Question: Explain the disease:
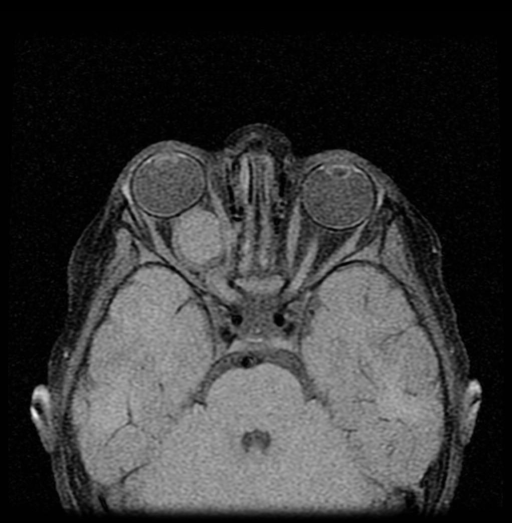
Answer: The disease is discussed as: The pediatric patient presenting with proptosis should always make the clinician think of rhabdomyosarcoma. Although this tumor accounts for only about 10% of all orbital tumors, it is the most common primary malignancy of the orbit and is rapidly progressive and destructive. For this reason, children with proptosis, decreased vision, or ptosis should promptly be imaged with either CT or MRI (CT is better to evaluate for bony invasion of rhabdomyosarcoma) to evaluate for a mass suspicious for rhabdomyosarcoma.

Other masses in the differential include orbital cysts (which are the most common orbital mass and generally benign), vascular lesions, neurogenic tumors as listed above, and metastatic disease (of which, neuroblastoma is the most common malignancy to metastasize to the orbit). Cysts of the orbit are by far the most common, with dermoid and epidermoid cysts accounting for about 30-46% of all orbital masses; vascular lesions account for about 15%; neurogenic tumors and metastatic tumors both account for about 2-3% each.

This patient had an MRI series of the orbits done, revealing a retrobulbar mass and the findings listed above. With the mass continuous with the optic nerve and encapsulated by the optic nerve sheath, it makes the diagnosis of an optic nerve tumor much more likely than the other possible diagnoses in the differential. As the mass has meninges smoothly lining it and there is CSF visualized between the mass and the dura, the mass is most likely a part of the optic nerve—leading to the diagnosis of optic nerve glioma.

An optic nerve glioma is often a juvenile pilocytic astrocytoma of the optic nerve, which is a benign and usually slow growing tumor. ONG accounts for about 20% of neurogenic tumors in the orbit, there is possibly a mild predilection for females, and it usually presents by 8 years of age. The presenting signs and symptoms are typically slow progressing painless proptosis, visual loss, nystagmus, strabismus, and optic atrophy or edema. About 29% of cases are associated with Neurofibromatosis Type I—typically presenting with bilateral optic nerve gliomas. At the time of diagnosis, about 25-30% of gliomas involve only the intraorbital optic nerve, about 60-70% of gliomas involve the chiasm, of which about 40% have invaded surrounding structures.

Management of optic nerve gliomas is typically conservative, involving regular interval physical exams and MRI imaging to evaluate for changes in size (physical exam every 6 months and MRI every 1 year). This is because ONGs are benign, slow growing tumors, and in up to 80% of cases, vision does decline some but then remains stable. Surgical and radiologic intervention result in loss of vision and are usually only offered if vision loss or proptosis progresses, or the tumor begins invading the chiasm or hypothalamus. Chemotherapy is also available and is becoming a more popular form of treatment, as it can avoid the possible complete loss of vision and neurotoxic effects of surgery and radiation. Chemotherapy drugs being used include carboplatin and vincristine, and several studies have recommended that chemotherapy with these drugs be first-line treatment for optic nerve gliomas that involve the chiasm and/or hypothalamus.

Prognosis for these patients depends on extent of tumor—for patients with ONG confined to the optic nerve, 20-year mortality is about 10%, if the chiasm is involved the mortality rate climbs to about 20%, and if the tumor extends into the hypothalamus, the 10-year mortality rate is greater than 55%.